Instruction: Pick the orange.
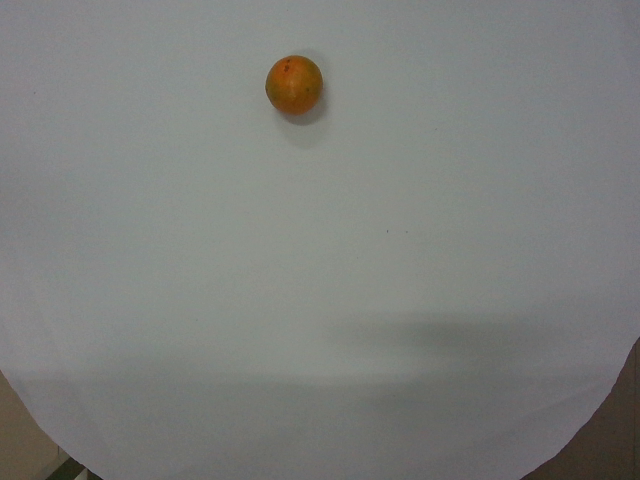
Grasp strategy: vertical